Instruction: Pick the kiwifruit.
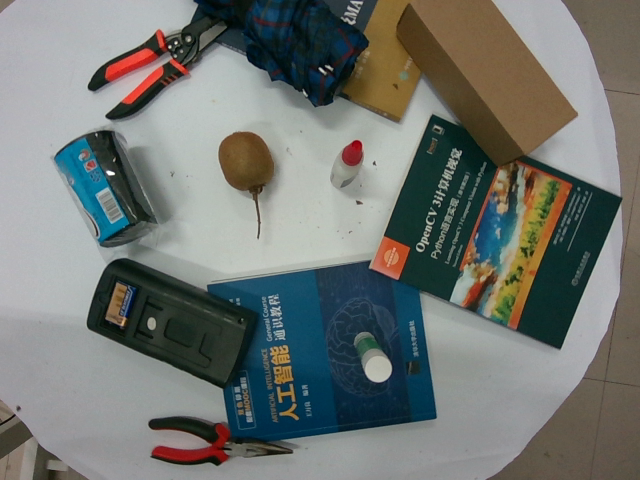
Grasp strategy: vertical